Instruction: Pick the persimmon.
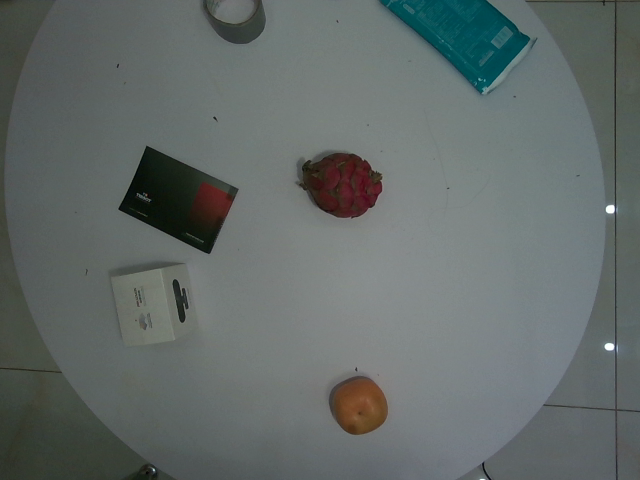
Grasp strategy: vertical